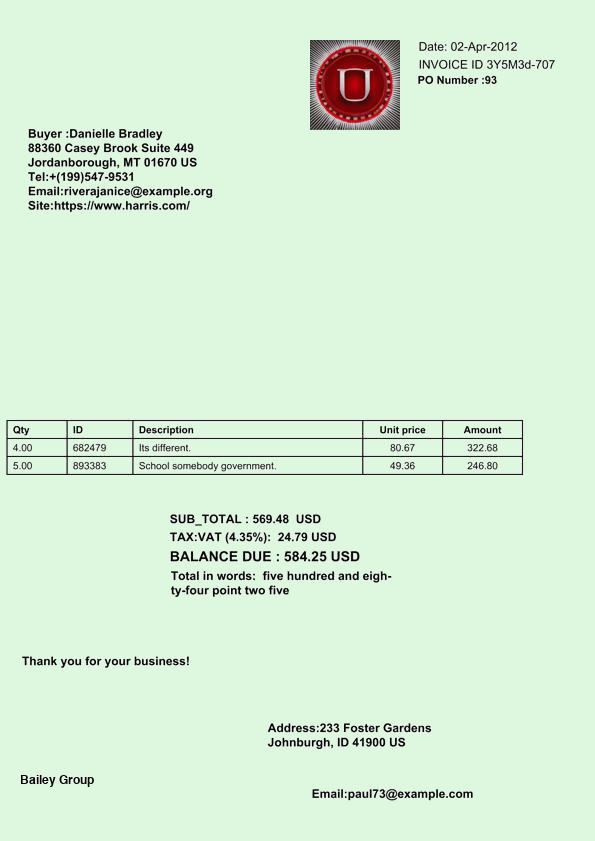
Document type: Invoice